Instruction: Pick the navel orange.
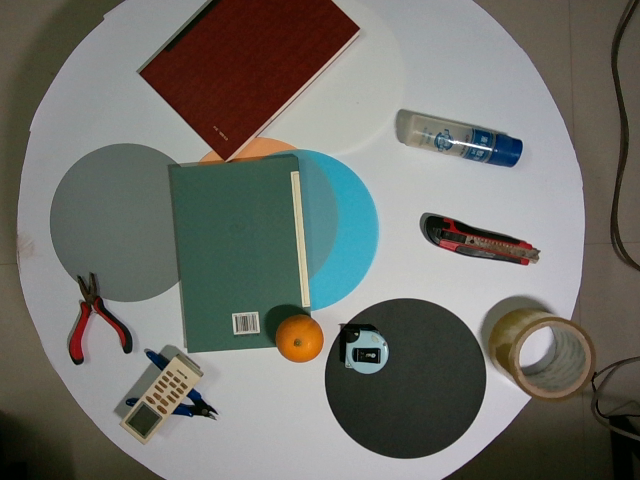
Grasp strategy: vertical